Question: How is the history relevant to the case?
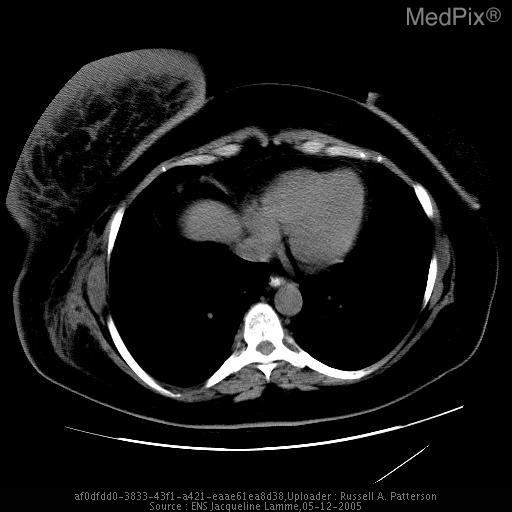
Answer: The patient's history of 55 y/o woman seen as an outpatient for possible mastitis. is key in understanding the case.